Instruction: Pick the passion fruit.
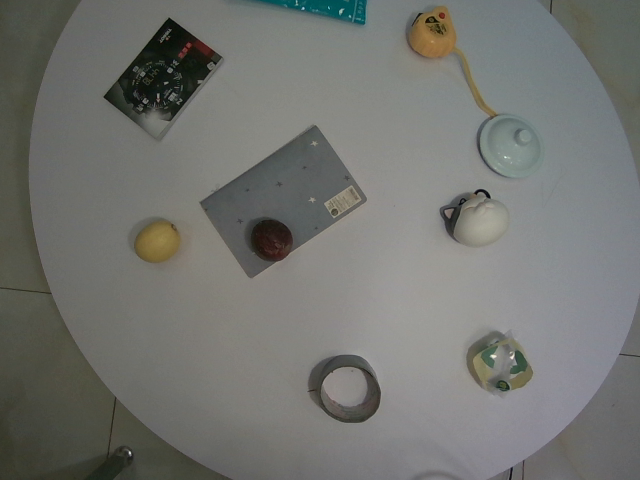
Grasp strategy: vertical